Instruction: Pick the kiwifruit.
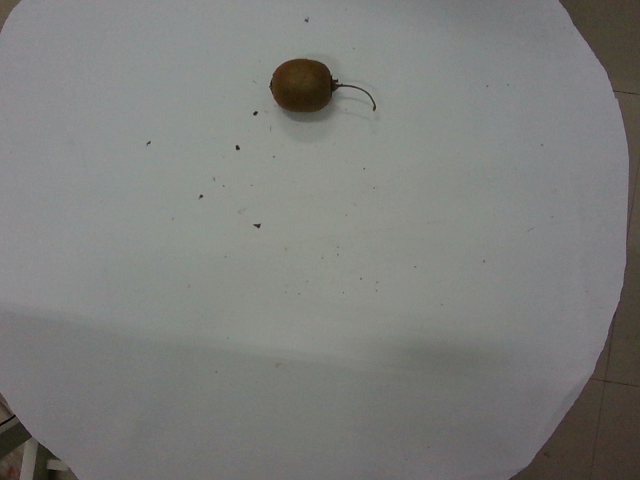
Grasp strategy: vertical